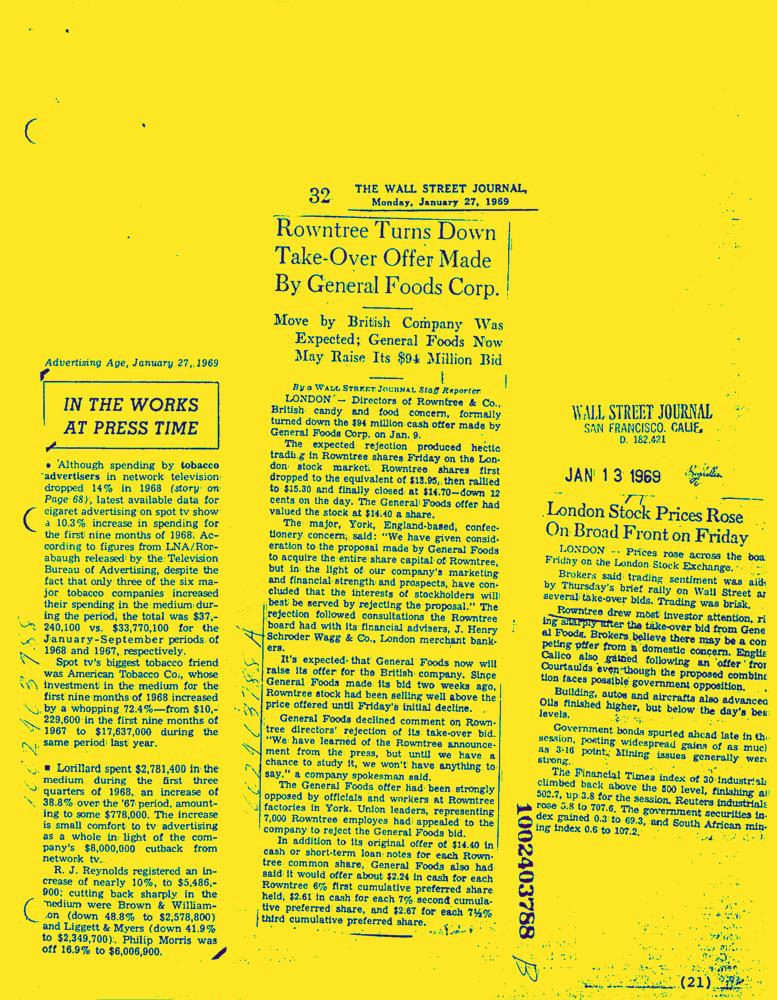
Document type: News-Article